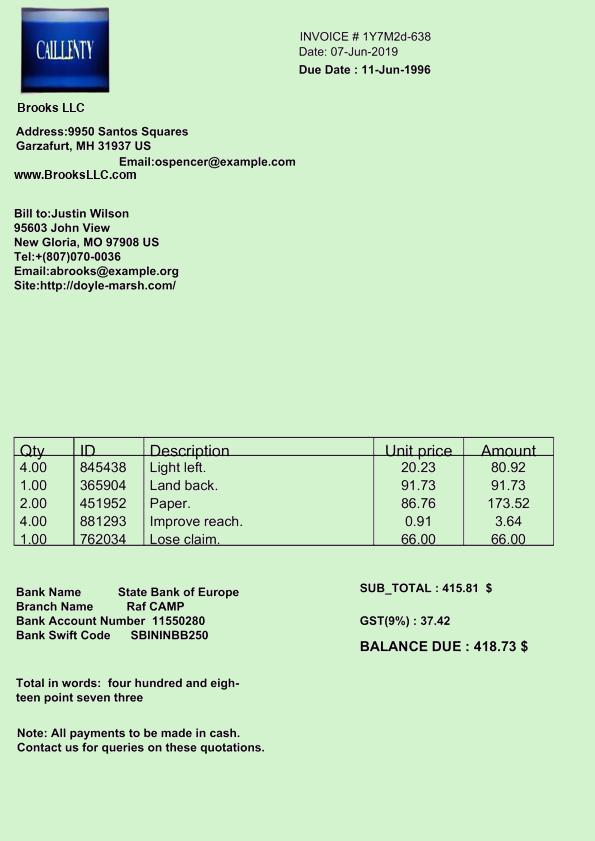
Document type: Invoice